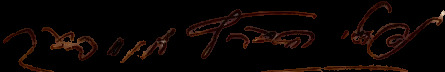
Signature of: naftali herz imber